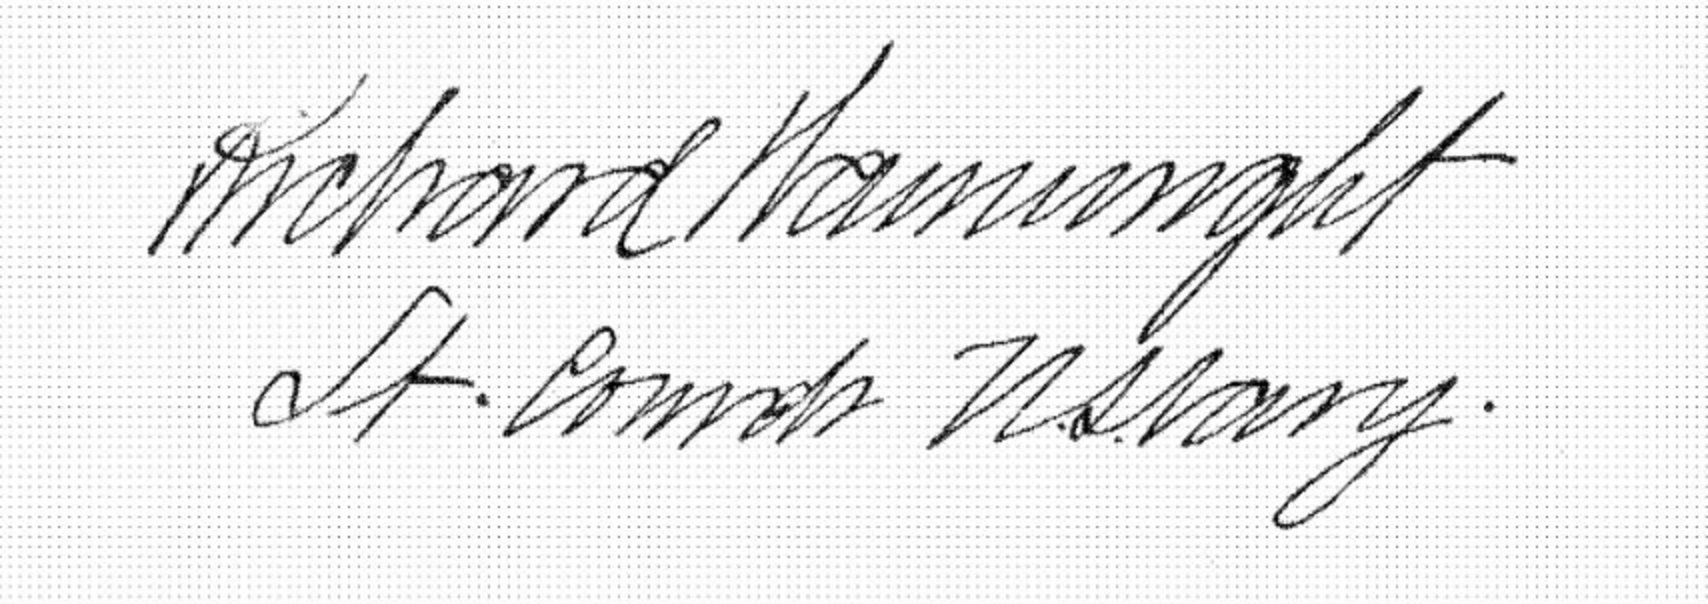
Signature of: richard wainwright